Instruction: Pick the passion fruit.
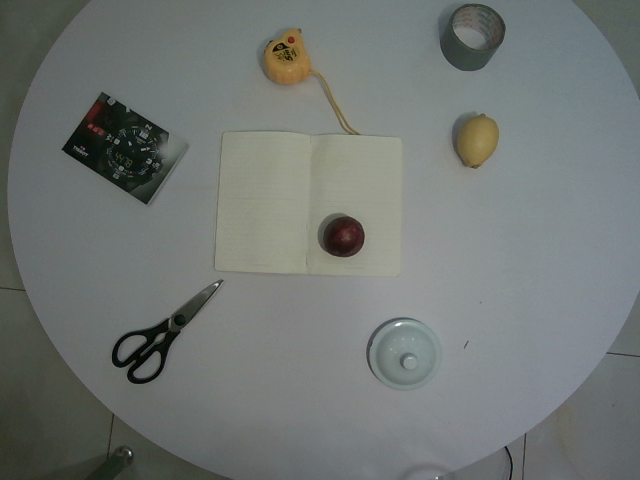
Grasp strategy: vertical